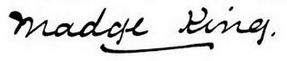
Signature of: margaret williamson king